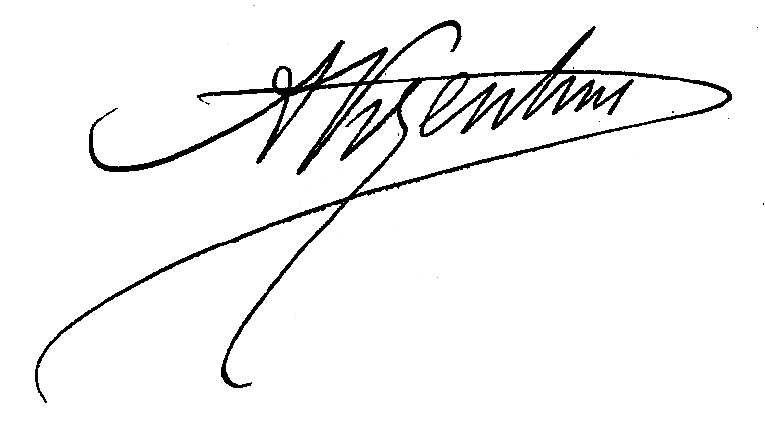
Signature of: albert vizentini